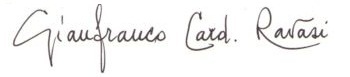
Signature of: gianfranco ravasi